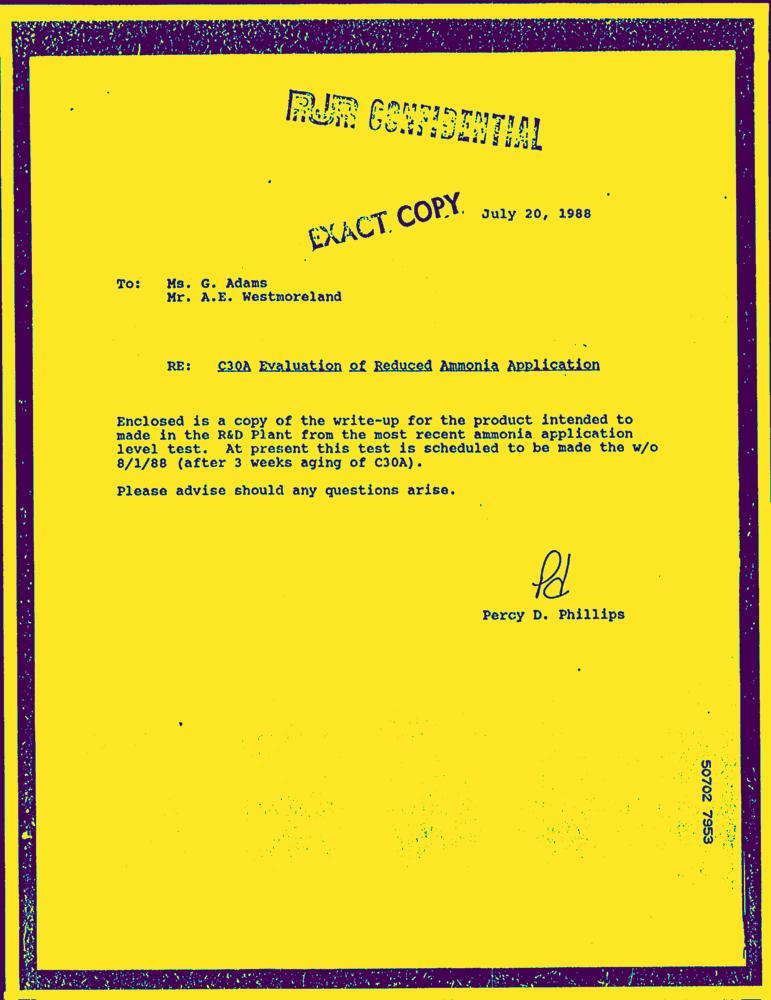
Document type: Letter-Doc